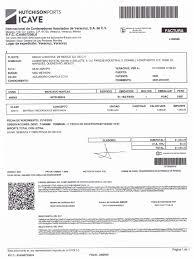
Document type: Invoice